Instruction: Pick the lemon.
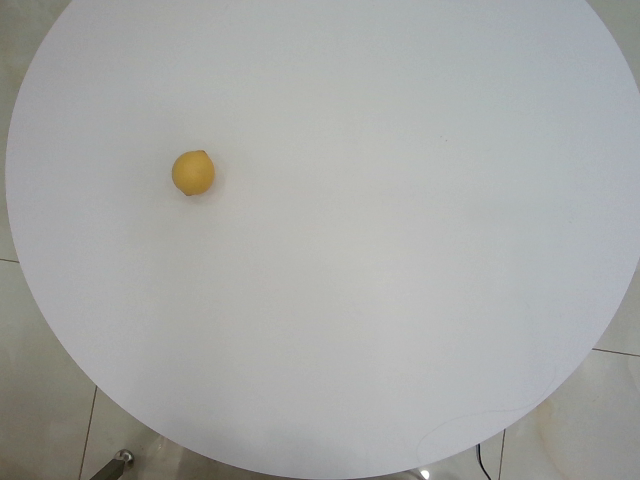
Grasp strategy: vertical